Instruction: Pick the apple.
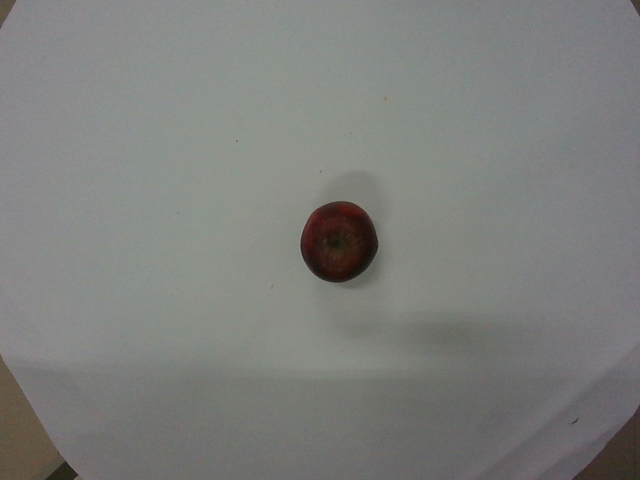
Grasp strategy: vertical